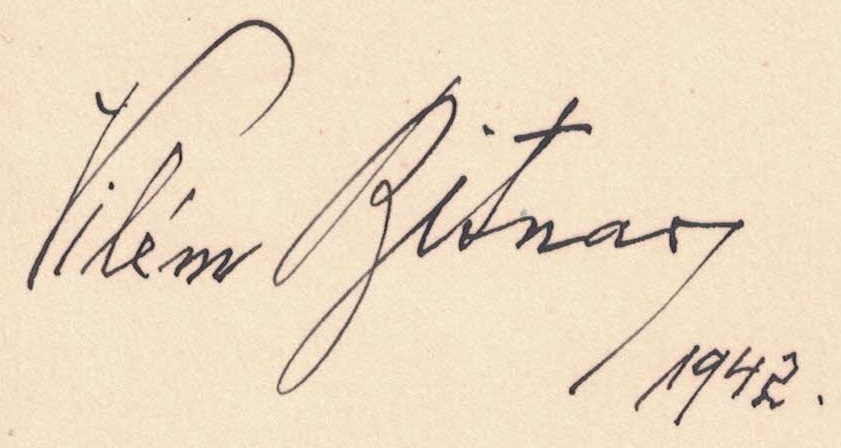
Signature of: vilém bitnar